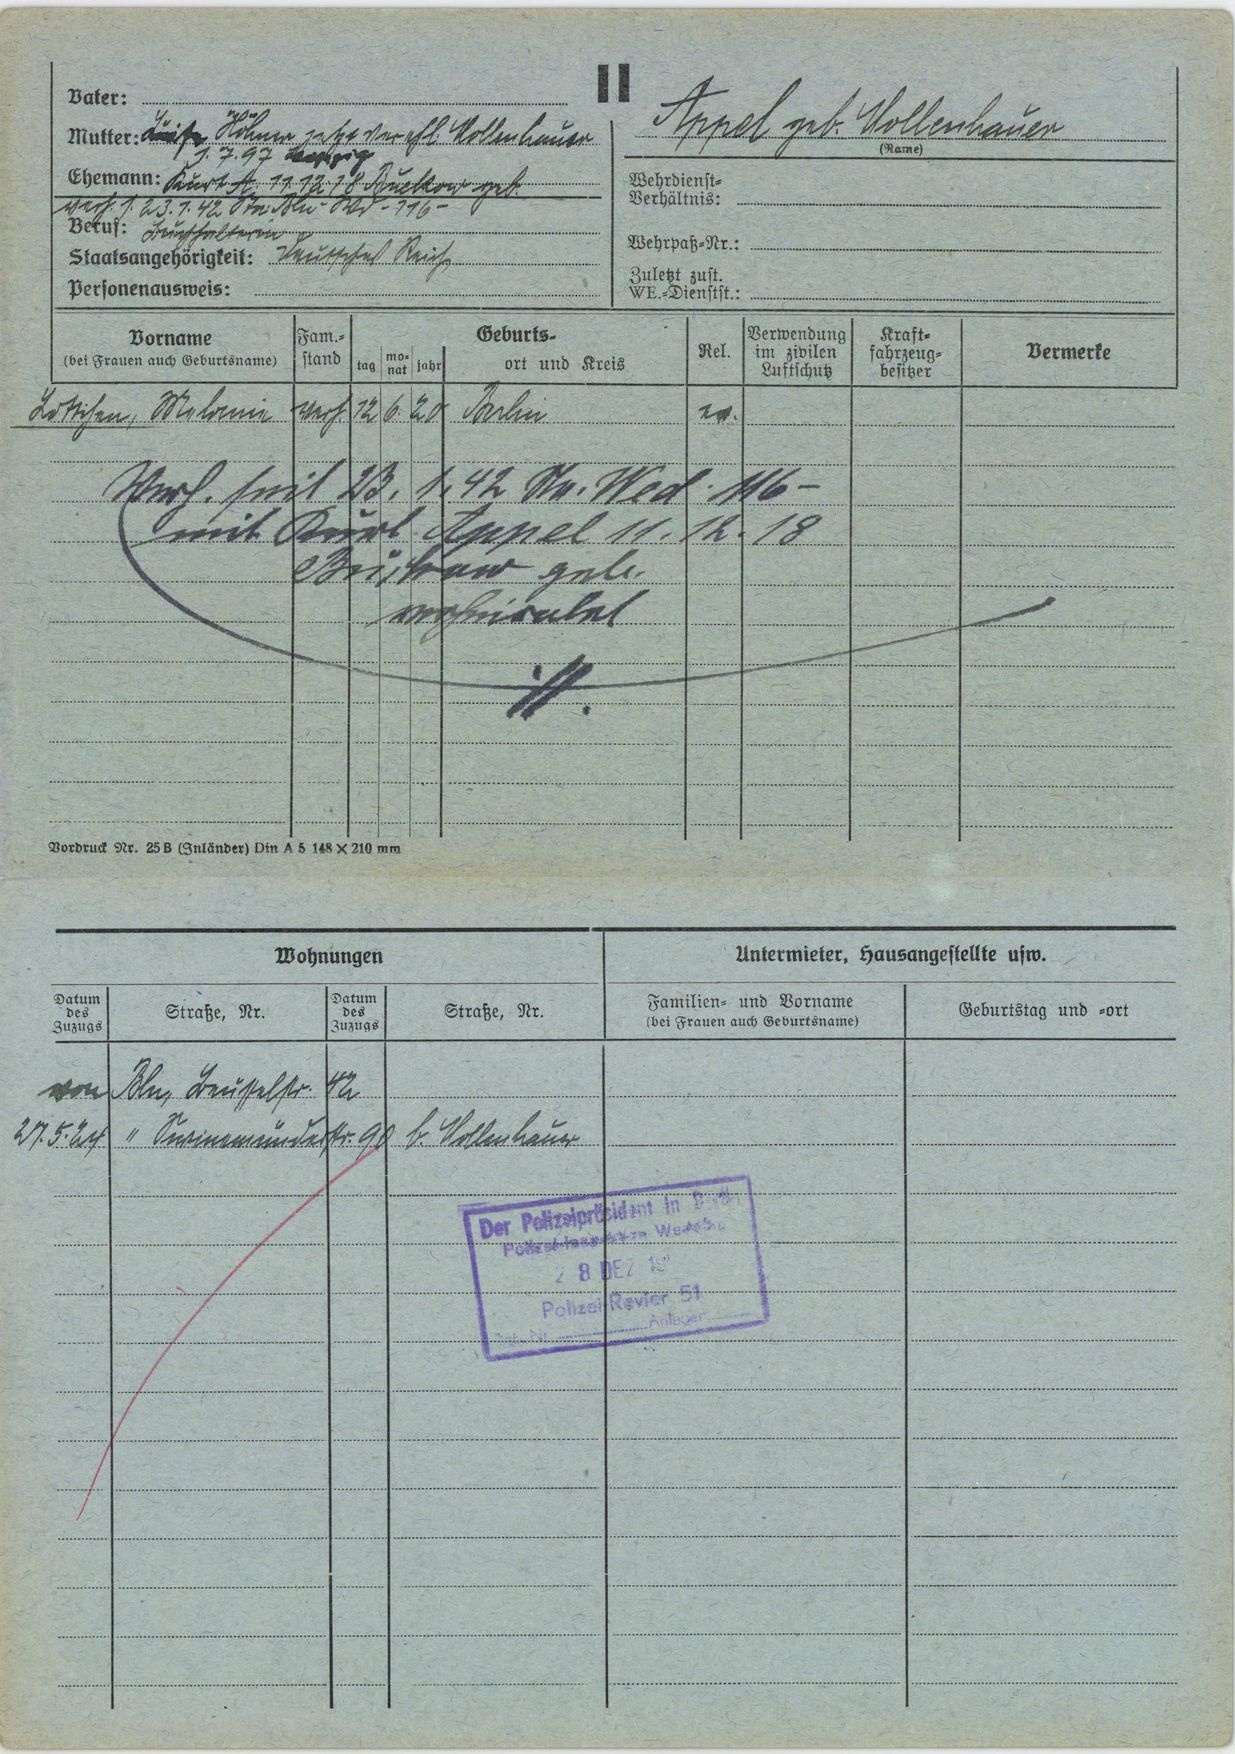
Appel geb. Mollenhauer